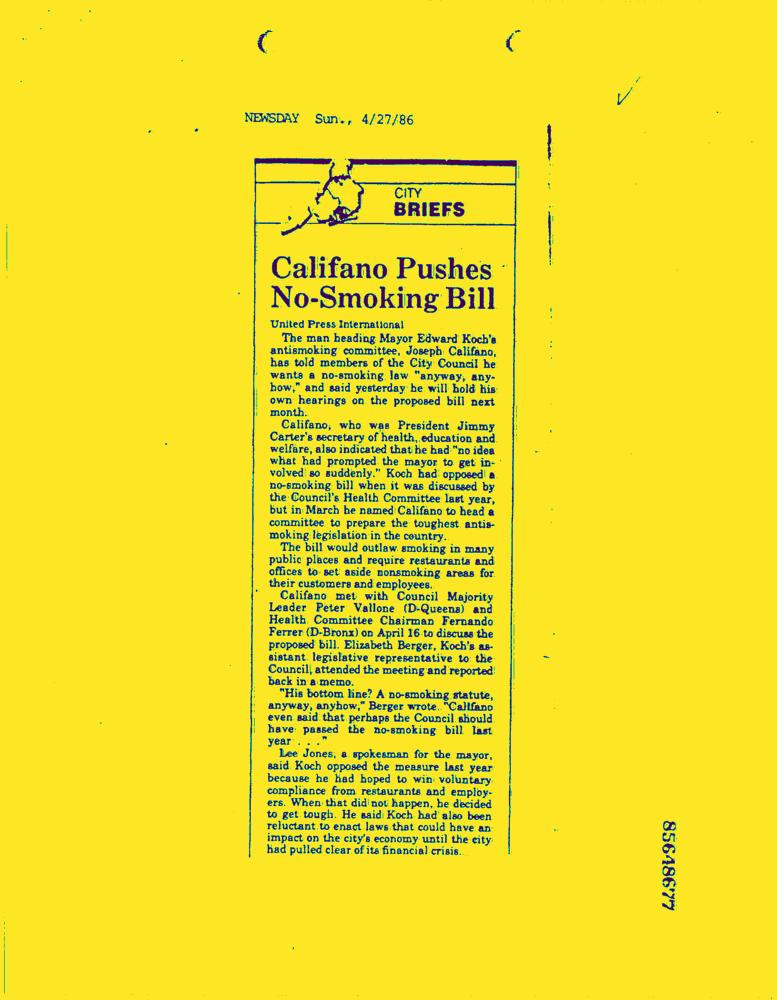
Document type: News-Article